Question: What is the appraised value of the property as recorded in the document?
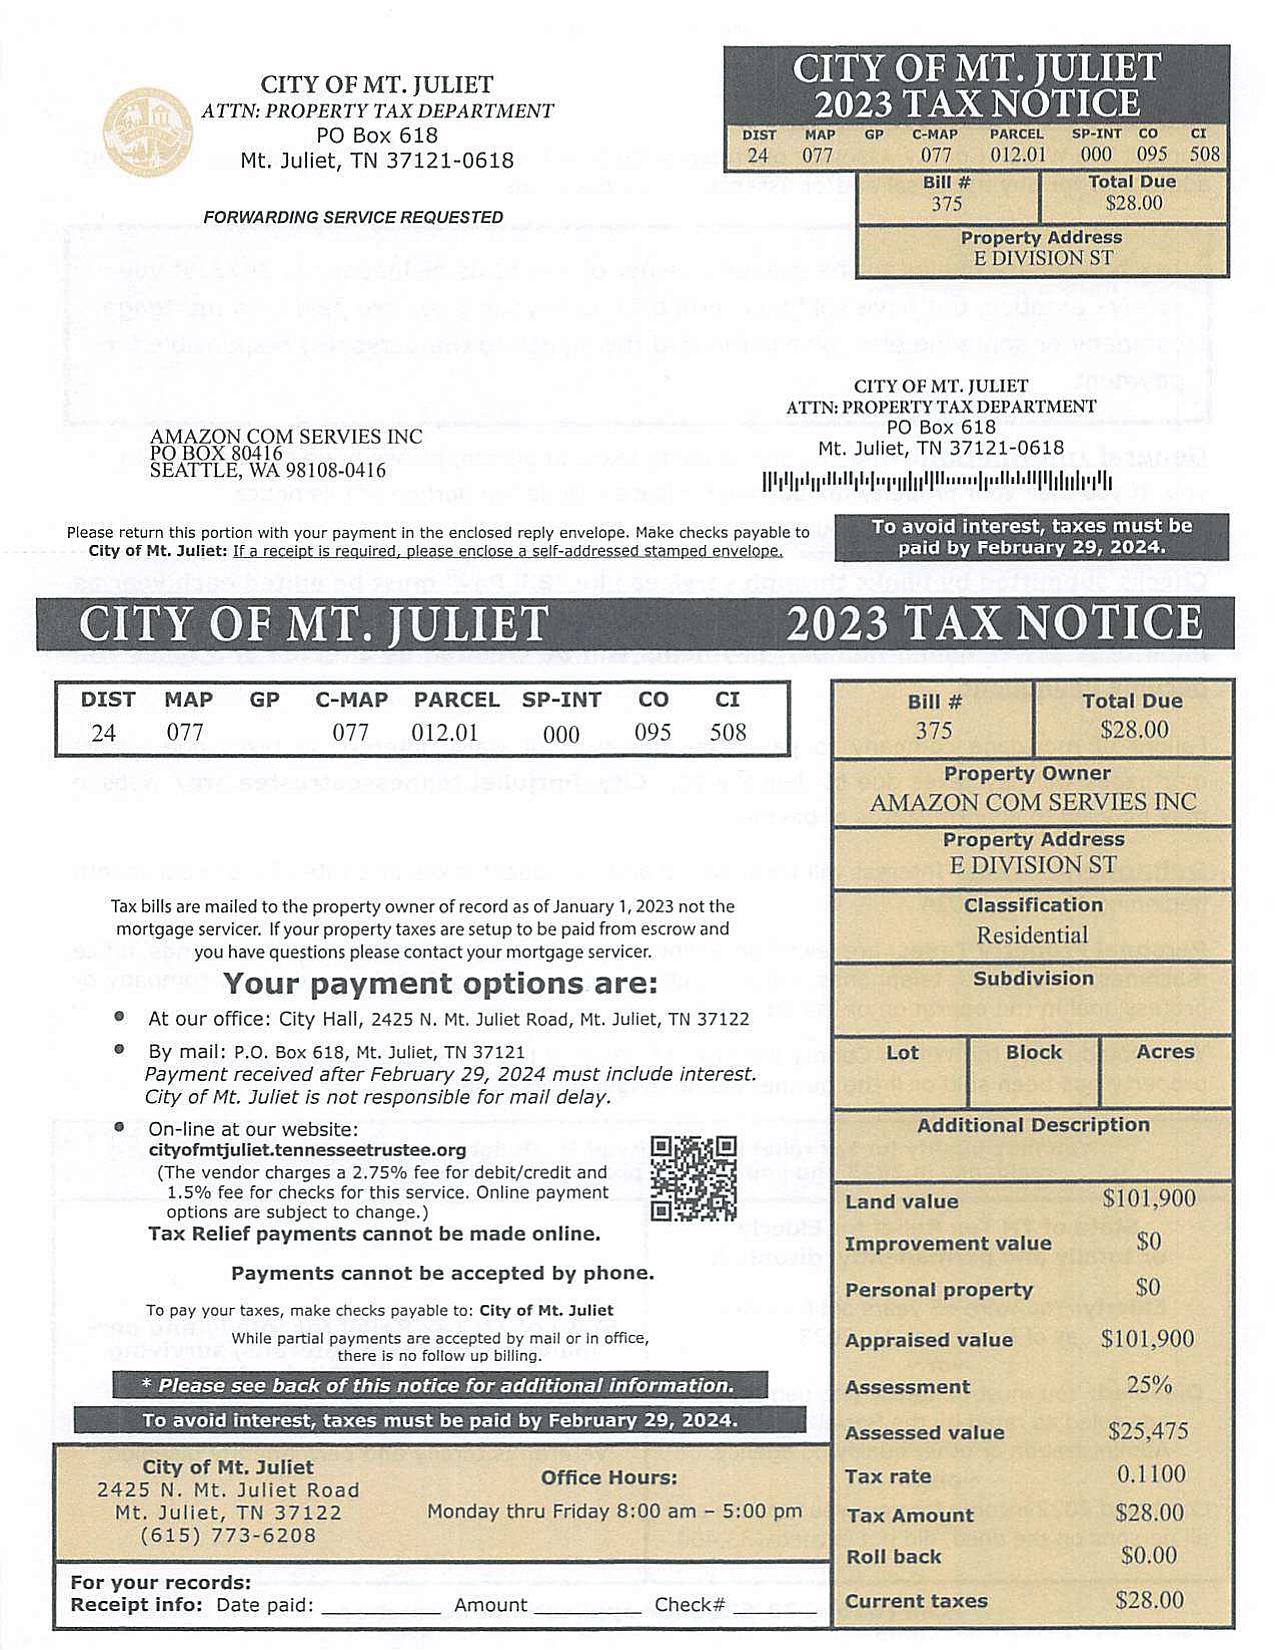
Answer: "$101,900 "